Question: What was observed in the imaging?
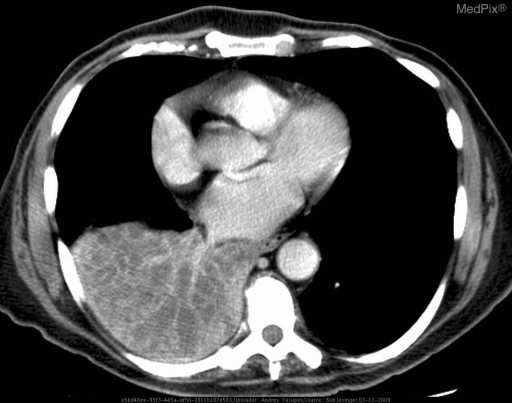
Answer: The imaging shows CXRs show an opacity in the right lower lobe. Chest CT revealed that the right lower lobe is fluid filled and enhancement of the interstitium of the lung is noted. The appearance is consistent with a "drowned" right lower lobe, usually seen from endobronchial obstruction. Contrast-enhanced chest CT demonstrates fluid attenuation filling and expanding the right lower lobe with enhancement of the pulmonary interstitium("drowned lung" appearance)..